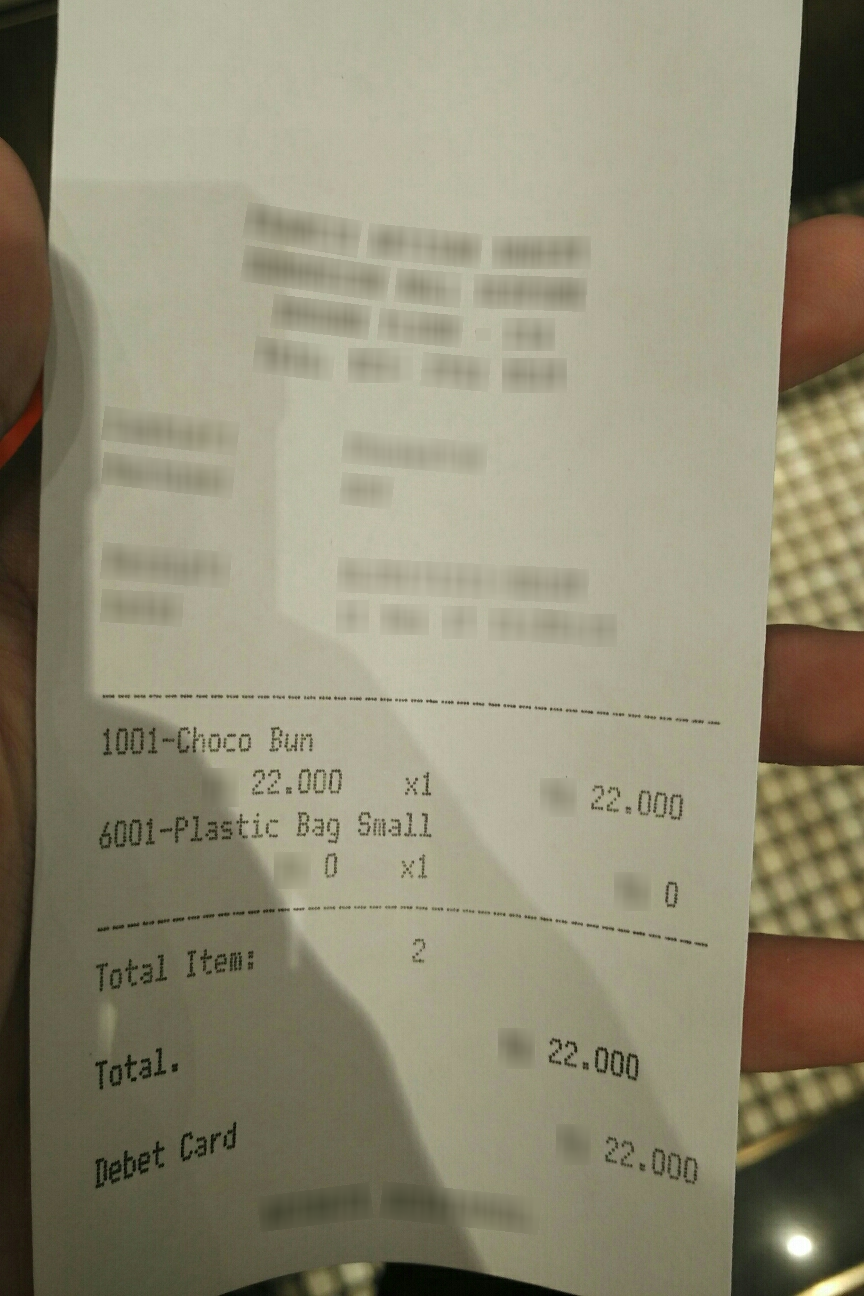
Number of items: 2
Total: 22.000
OCR text regions:
text: 1001-Choco
text: Bun
text: 22.000
text: x1
text: 22.000
text: 6001-Plastic
text: Bag
text: Small
text: 0
text: x1
text: 0
text: 22.000
text: Total.
text: Card
text: Debet
text: 22.000
text: 2
text: Total
text: Item: